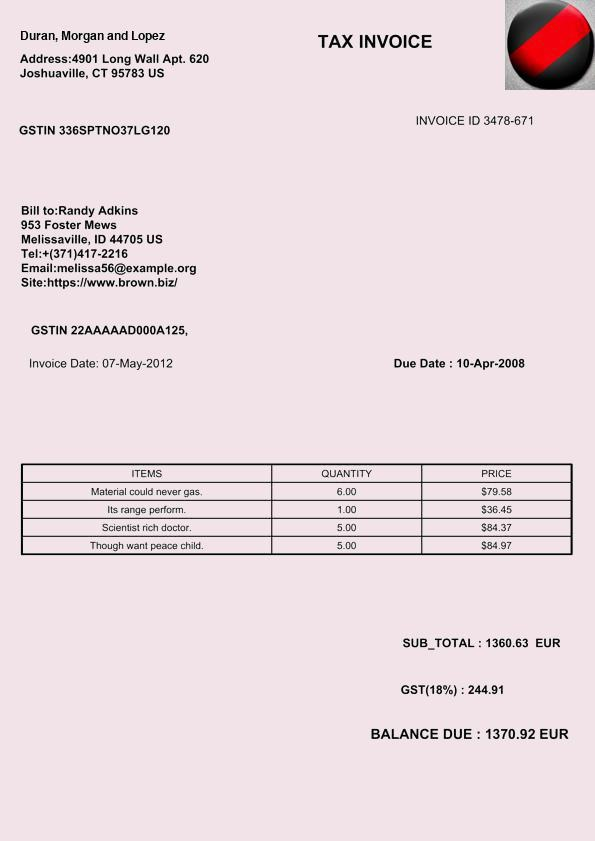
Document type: Invoice